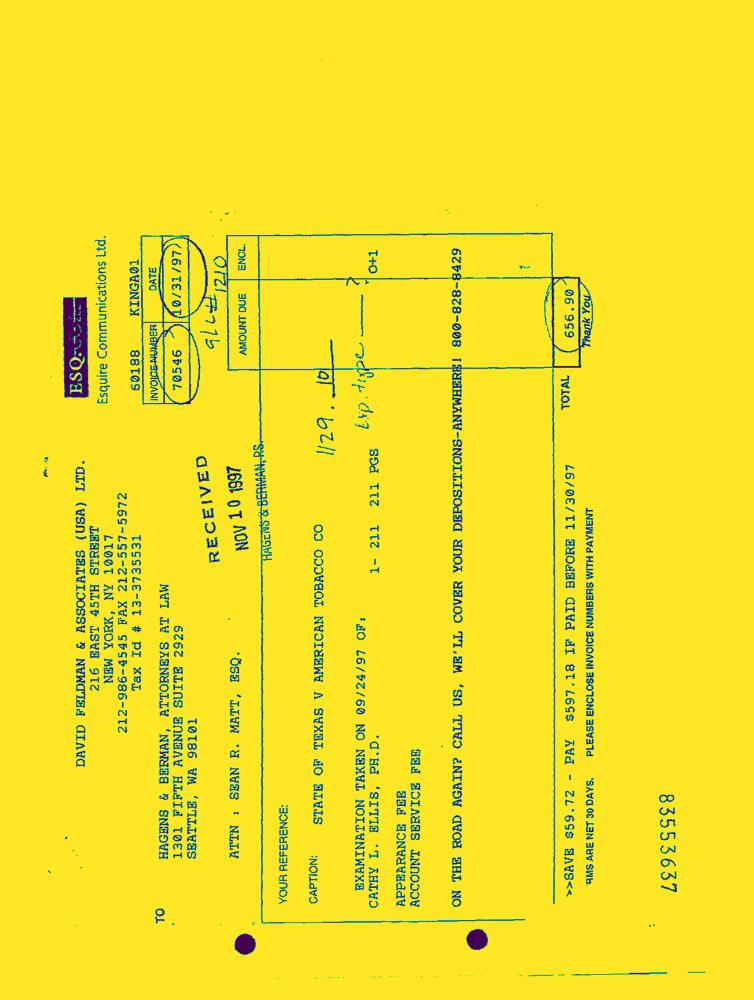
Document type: Invoice-Doc